Patient: Male, age 83
An 83-yr-old man was referred to a tertiary hospital because of the increased sputum with dyspnea. He had a history of pulmonary tuberculosis in his 20s. Fasting blood glucose was 210 mg/dL, and hemoglobin A1c was 8.4% on initial laboratory tests. He was newly diagnosed with diabetes mellitus. His chest computed tomography (CT) scan revealed large cavitary lesions in the upper lungs (Fig. 1). Acid-fast staining and bronchoalveolar lavage fluid culture yielded negative results. On the fifth day of hospitalization, the serum Aspergillus galactomannan index value was slightly increased at 0.87 (threshold, 0.5). With a diagnosis of suspected pulmonary aspergillosis, itraconazole therapy (400 mg bid) was initiated. Fungus culture of bronchoalveolar lavage fluid was performed on Sabouraud dextrose agar at room temperature. After 3 days of incubation, white, aerial, cotton candy-like colonies appeared and quickly covered the agar surface (Fig. 2). These colonies turned pale brownish gray and light yellow reverse with time. Sputum culture on Sabouraud dextrose agar revealed the same colonies. Microscopic examination showed broad, unseptated hyphae. Sporangiophores were unbranched and arose singly or in groups from above rhizoids. Sporangia were spherical, brown, and filled with sporangiospores (Fig. 3). The organism was provisionally identified as a Rhizopus species on the basis of colony morphology and microscopic features. Antifungal therapy was switched to intravenous amphotericin B.
For further identification, the ITS region (including the 5.8S ribosomal DNA gene) of the 28S ribosomal DNA was sequenced with primer ITS1: 5'-TCCGTAGGTGAACCTGCGG-3' and primer ITS4: 5'-TCCTCCGCTTATTGATATGC-3'. The isolate was identified as either Rhizopus microsporus or R. azygosporus by GenBank's Basic Local Alignment Search Tool (accession numbers GQ328854.1 and DQ119008.1) with 99.5% homology to both species. Sequencing of the D1/D2 regions yielded the same result. The isolate grew at 37C, 40C, and 45C, but did not grow at 50C, and its sporangiospores were striated. On the basis of these phenotypic characteristics, the isolate was finally identified as R. microsporus. The patient died of respiratory insufficiency on the 35th day after admission.
Mucormycosis is an emerging infectious disease and represents the second leading cause of invasive mold infection, following aspergillosis. It is reported mainly in patients with hematologic malignancy, organ transplantation, immunosuppressive therapy, and diabetes. Diabetes is the most common underlying condition, and Roden et al. reported that 36% of patients with mucormycosis had diabetes at the time of infection, and mucormycosis led to the diagnosis of diabetes in 16% of these patients. In this case, the patient was newly diagnosed with diabetes at admission. Ketoacidosis and uncontrolled hyperglycemia may be related to mucormycosis acquisition in patients with diabetes.
Pulmonary mucormycosis is a rapidly progressive disease. The overall mortality rate is above 70%. The clinical findings and chest imaging features are not specific, and it is often difficult to differentiate between aspergillosis and mucormycosis. Unfortunately, the therapeutic regimens for these 2 diseases are different. Azole, used for invasive aspergillosis, has limited activity for mucormycosis. Moreover, mucormycosis has been recently reported in patients receiving voriconazole for prophylaxis or for treatment of invasive aspergillosis. A delay in administering the appropriate therapy often leads to poor outcomes. Thus, rapid diagnosis is very important for optimal therapeutic management.
Fungus culture is the primary method for the diagnosis of mucormycosis. Mucorales are easily recognized by their grayish, fluffy colonies that rapidly fill the culture media. The differentiation of the various genera is based on the presence and location of rhizoids, the branching nature of the sporangiophores, the shape of the columella, the size and shape of the sporangia, and the maximum growth temperature. However, the identification of Mucorales species based on morphological features alone can be difficult. It is time-consuming and requires experience in the recognition of microscopic differences. Kontoyiannis et al. reported that approximately 21% of Rhizopus species were erroneously identified by morphology, compared with ITS sequencing.
To overcome the limitations of morphology-based identification, molecular identification is applied. Ribosomal DNA sequences including the V9 region of the 18S ribosomal RNA, the D1/D2 domains of the 28S ribosomal DNA, and the ITS region are used for fungal identification. The ITS region, including 5.8S ribosomal DNA, is recommended as the standard choice for identification of human pathogenic Mucorales to the species level. The ITS sequences of most Mucorales are highly variable and species-specific. R. oryzae and R. microsporus show only 70% similarity between their ITS sequences, allowing for clear differentiation. Most Mucor spp. possess 79-96% sequence similarity, allowing for good species identification.
Although ITS sequencing is reliable for identification of Mucorales species, a few closely related species have nearly 100% identical ITS regions. The sequences of R. microsporus are nearly identical to those of R. azygosporus. The sequences of M. circinelloides demonstrate a 99-100% match with those of M. rouxii or Rhizomucor variabilis var. regularior. For differentiation of these species, sequencing of the ITS region alone is inadequate. Alternative DNA targets such as the D1/D2 domains of the 28S ribosomal DNA may be needed for differentiation.
We present a case of fulminating pulmonary mucormycosis by R. microsporus in a patient with diabetes mellitus. We emphasize the importance of rapid and accurate identification of the pathogen by both morphology and molecular techniques for appropriate treatment.
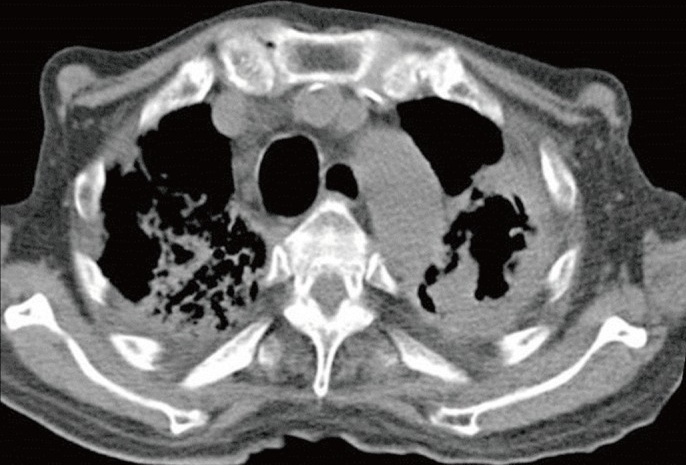
Image caption: Computed tomography of chest showed traction bronchiectasis, fibrosis, and large cavitary lesion in both upper lobes.